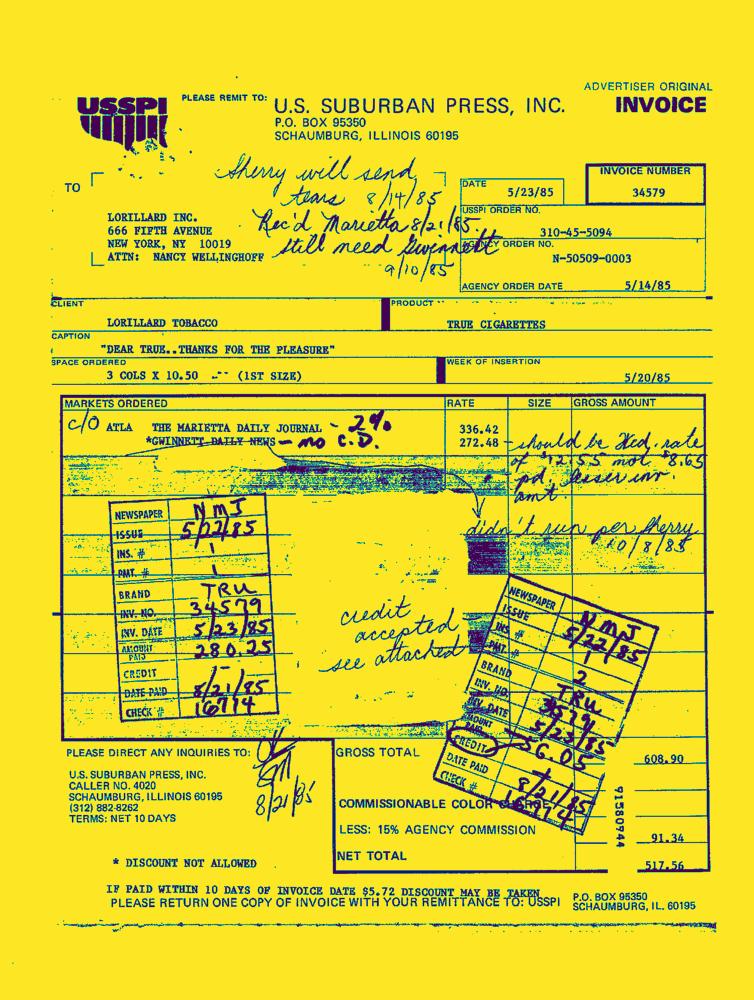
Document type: Invoice-Doc